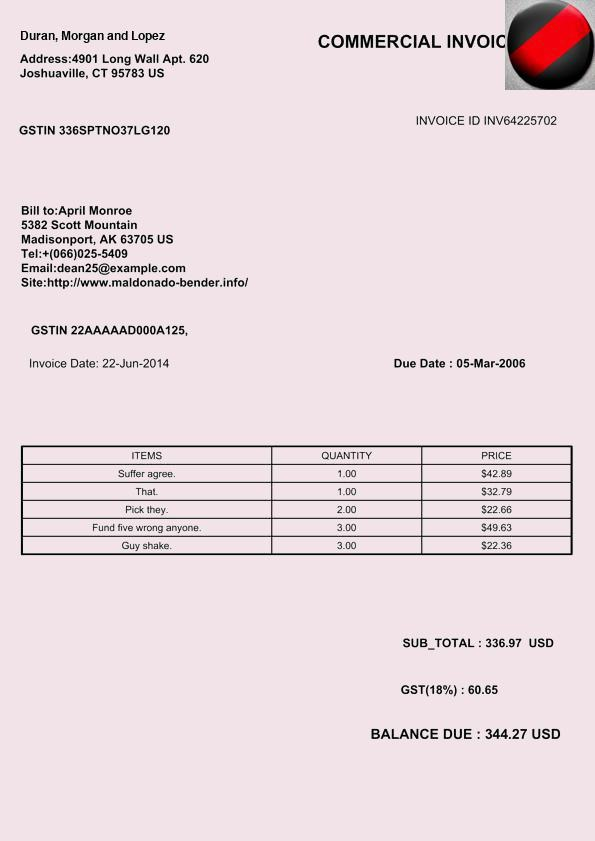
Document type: Invoice